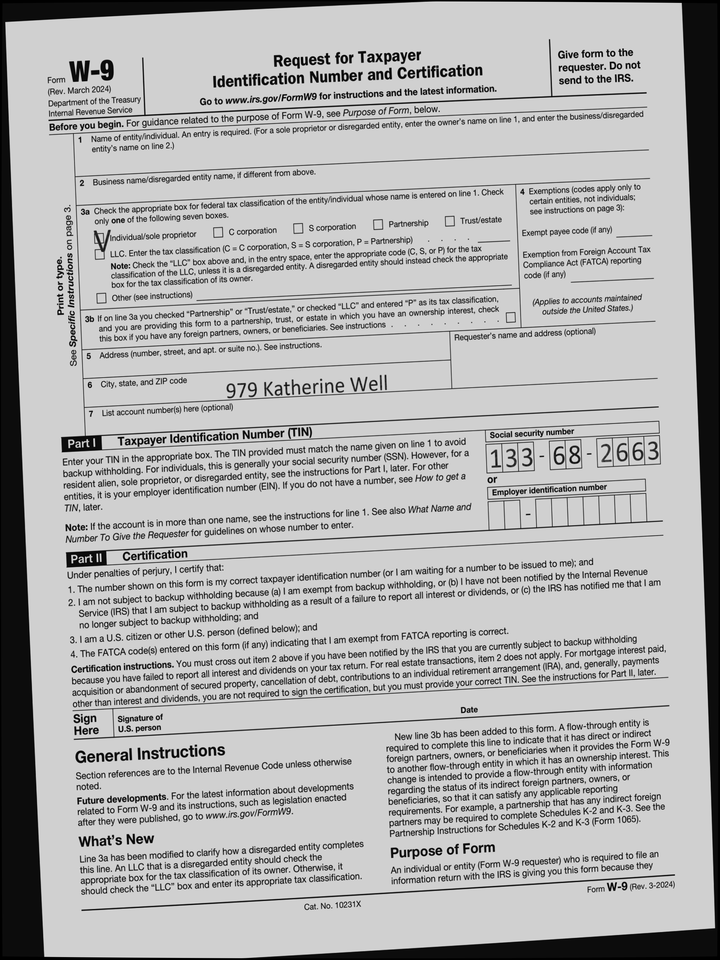
adr1: 979 Katherine Well
cbx: yes
ssn: 133682663